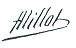
Signature of: adolphe millot